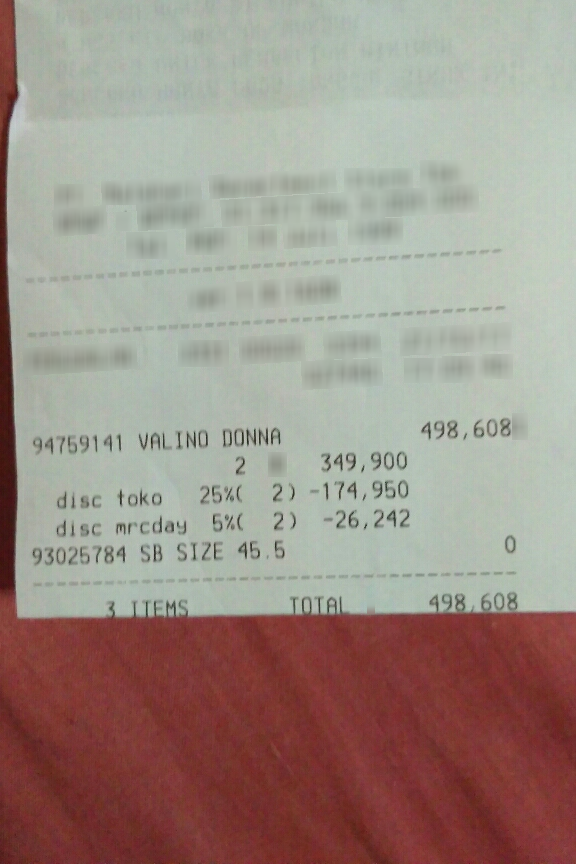
Number of items: 2
Total: 498,608
OCR text regions:
text: 94759141
text: VALINO
text: DONNA
text: 498,608
text: 2
text: 349,900
text: disc
text: toko
text: 25%(
text: 2)
text: -174,950
text: disc
text: mrcday
text: 5%(
text: 2)
text: -26,242
text: 93025784
text: SB
text: SIZE
text: 45.5
text: 0
text: 3
text: ITEMS
text: TOTAL
text: 498,608